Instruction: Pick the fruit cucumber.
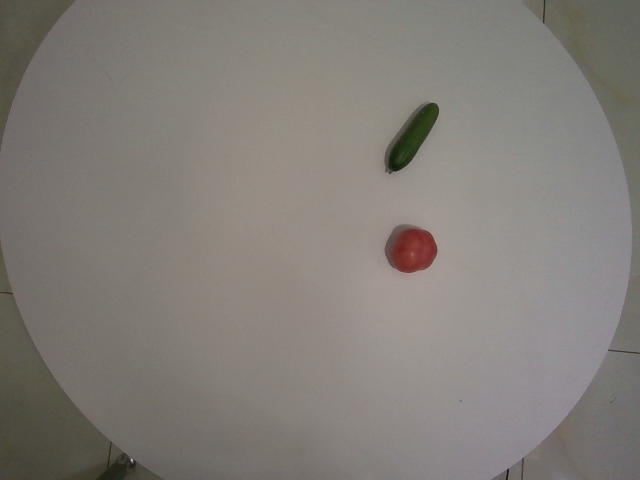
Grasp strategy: vertical